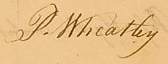
Signature of: phillis wheatley